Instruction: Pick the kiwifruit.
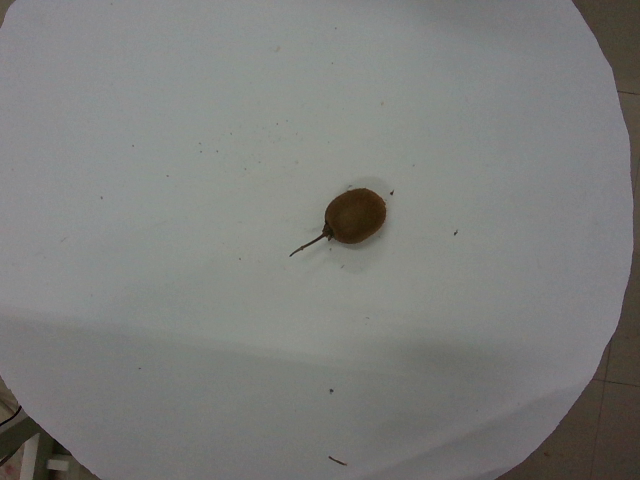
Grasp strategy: vertical